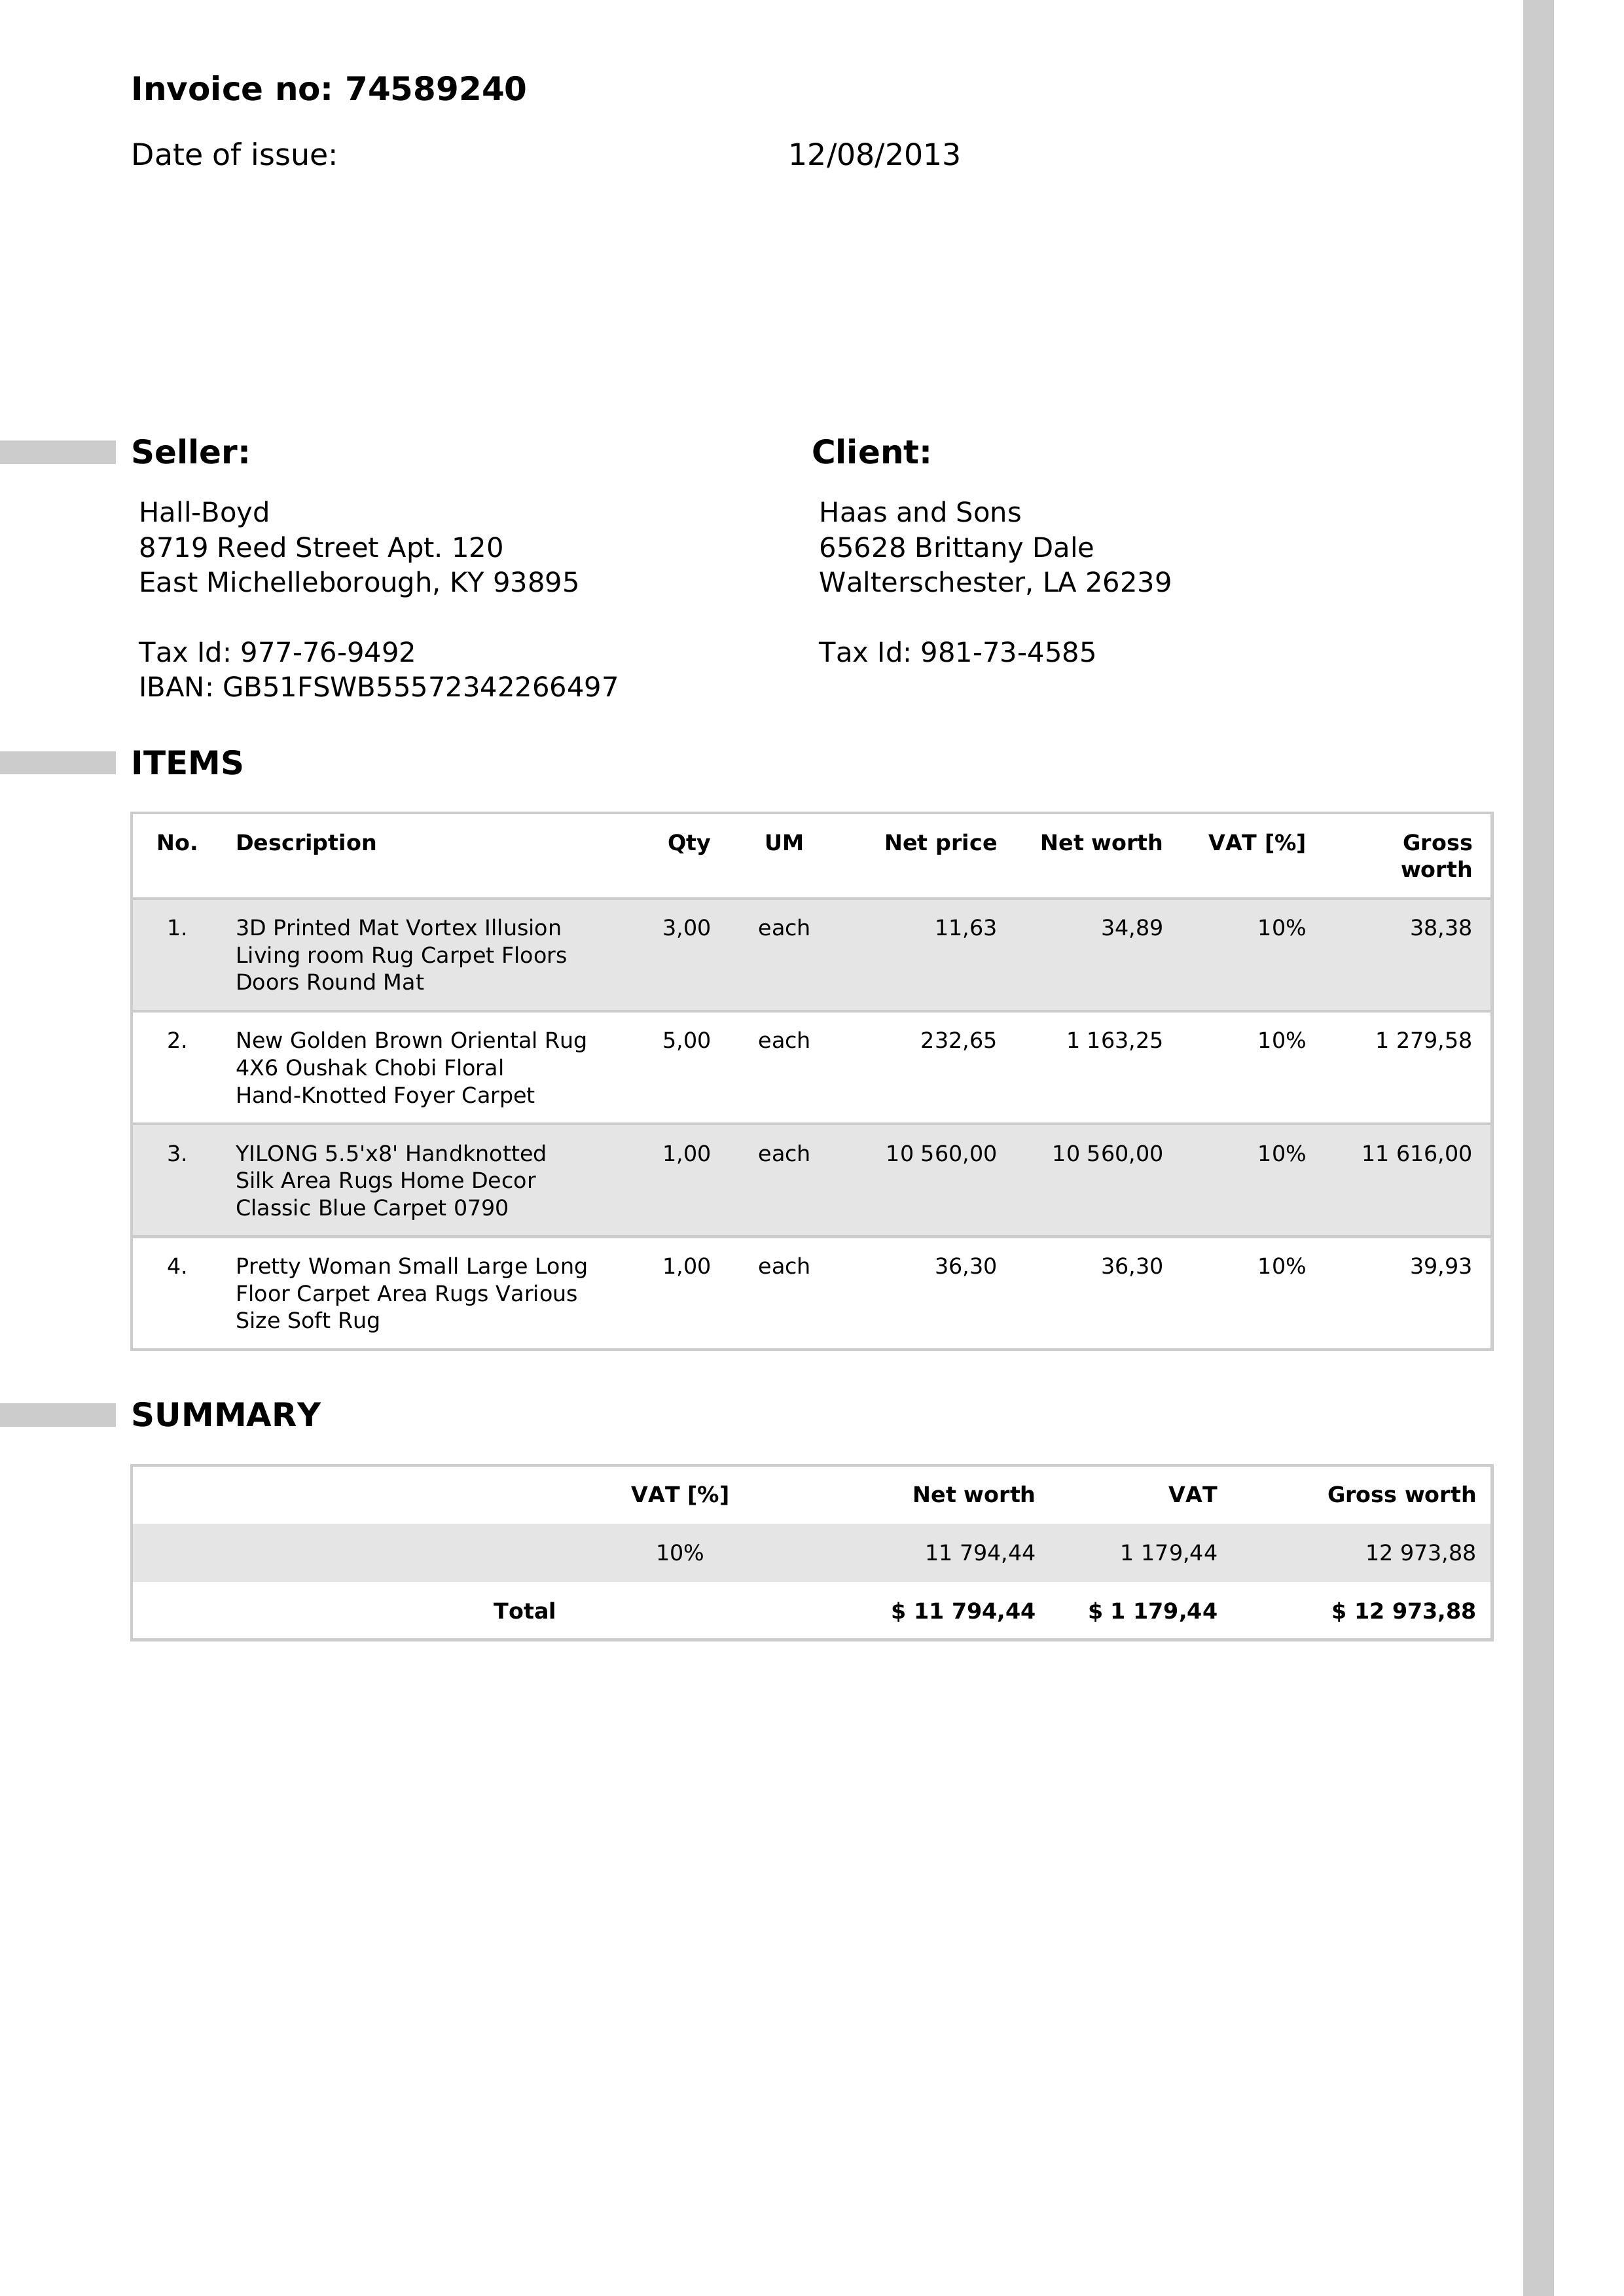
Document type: Invoice